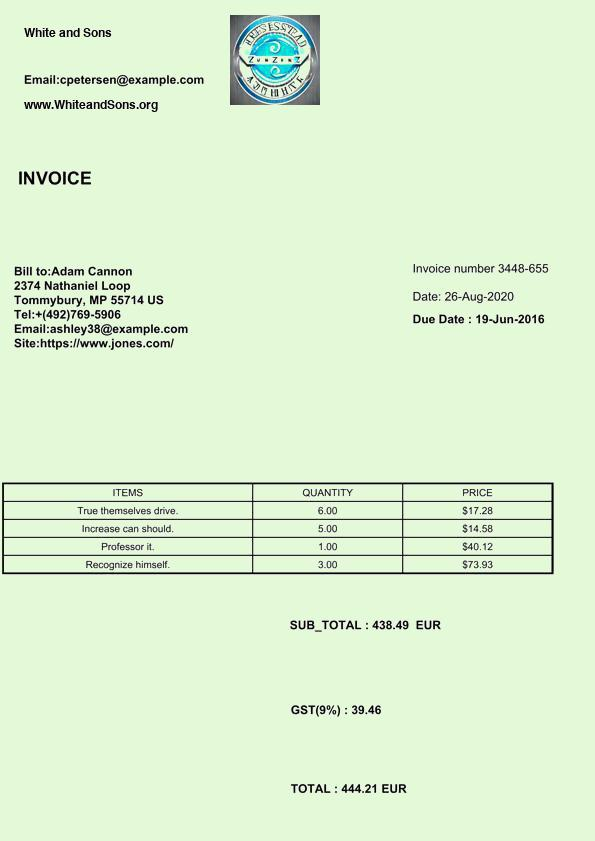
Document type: Invoice